Question: What jurisdiction, city, or county is the document associated with?
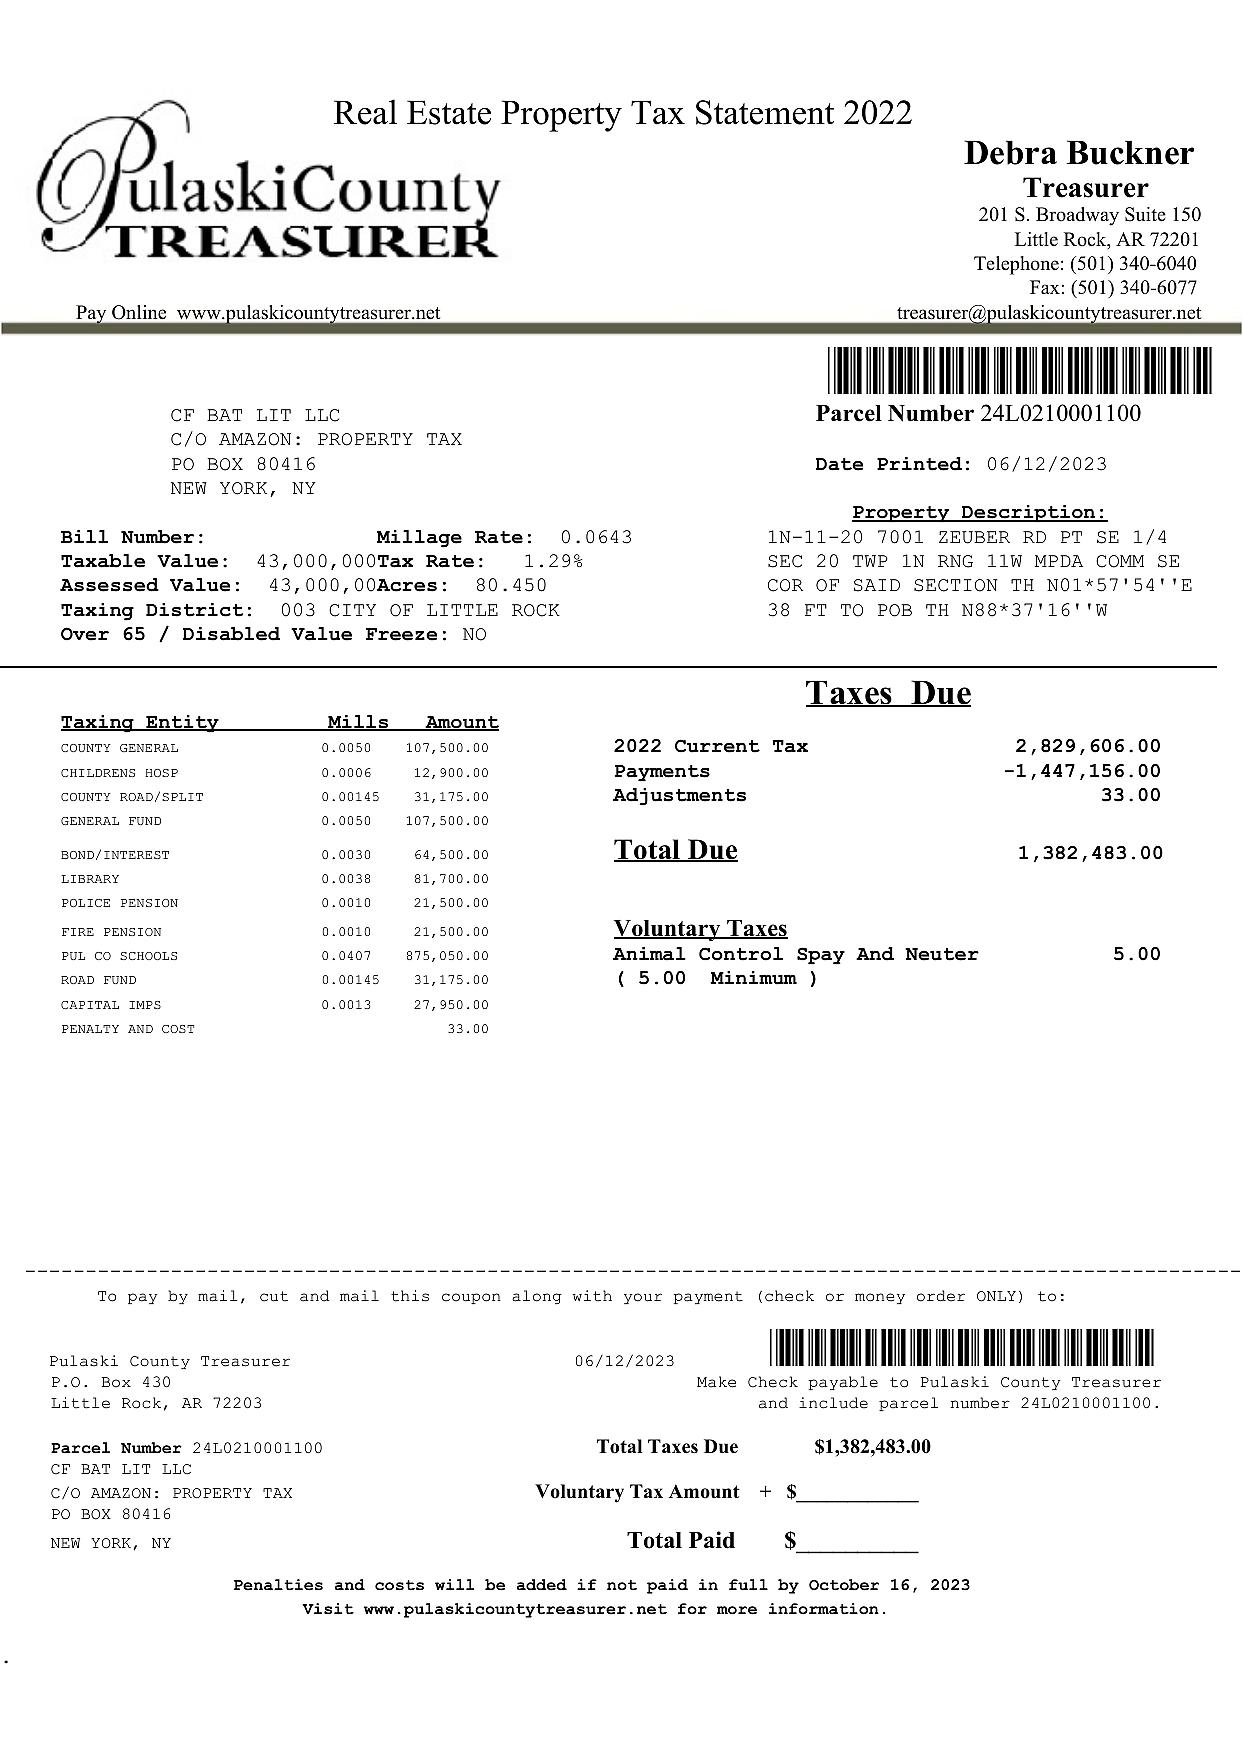
Answer: "Pulaski County"